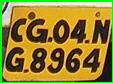
License plate number: CG 04NG 8964